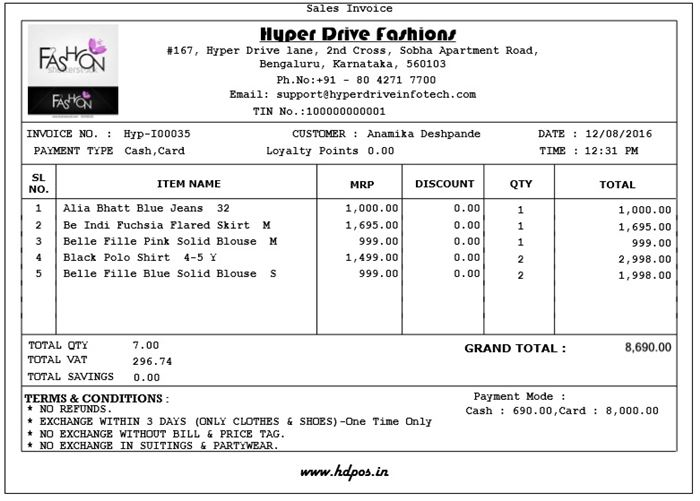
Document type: Invoice